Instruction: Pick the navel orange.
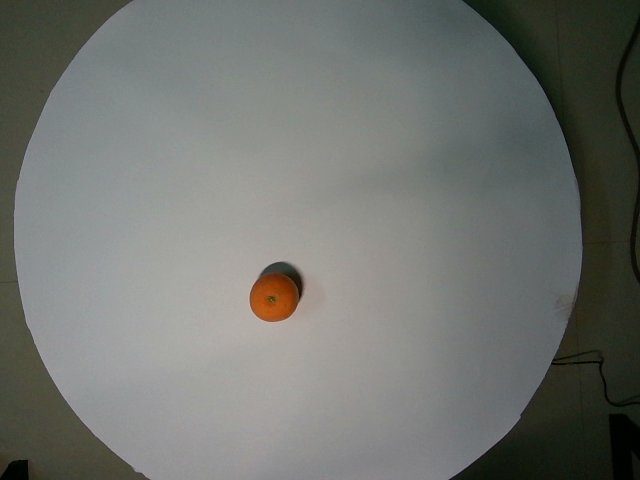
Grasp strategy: vertical